Question: How is the property described in the document?
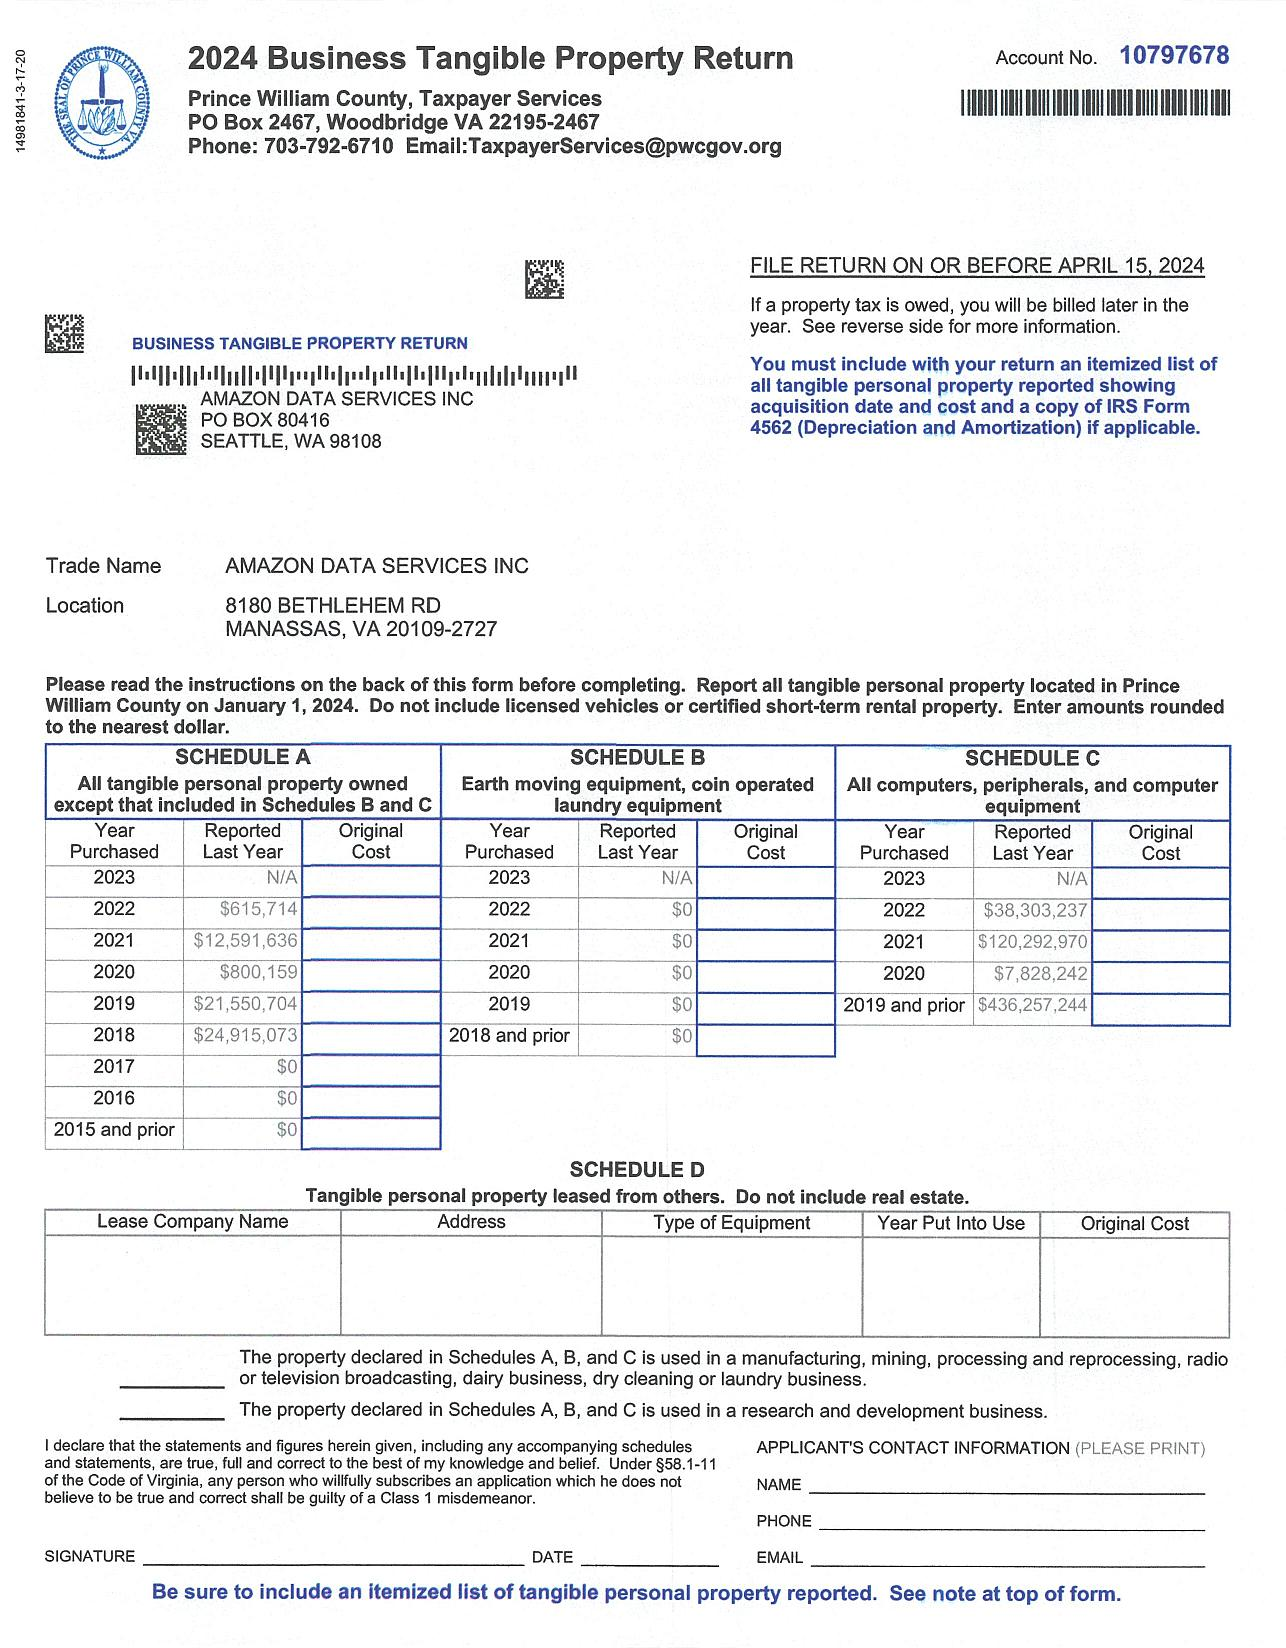
Answer: "AMAZON DATA SERVICES INC"